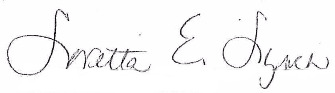
Signature of: loretta lynch